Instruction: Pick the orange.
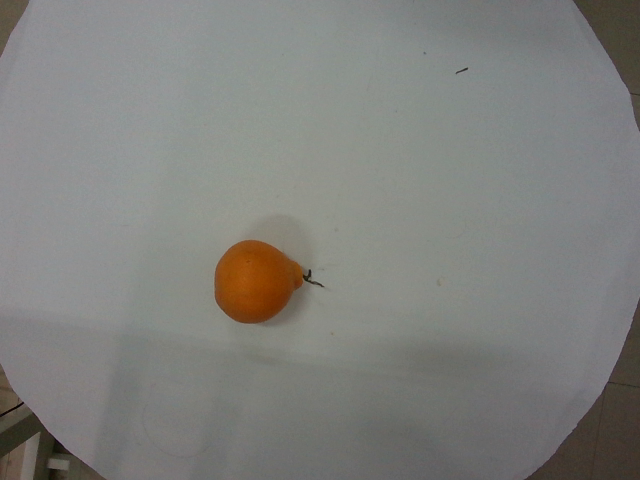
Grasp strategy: vertical